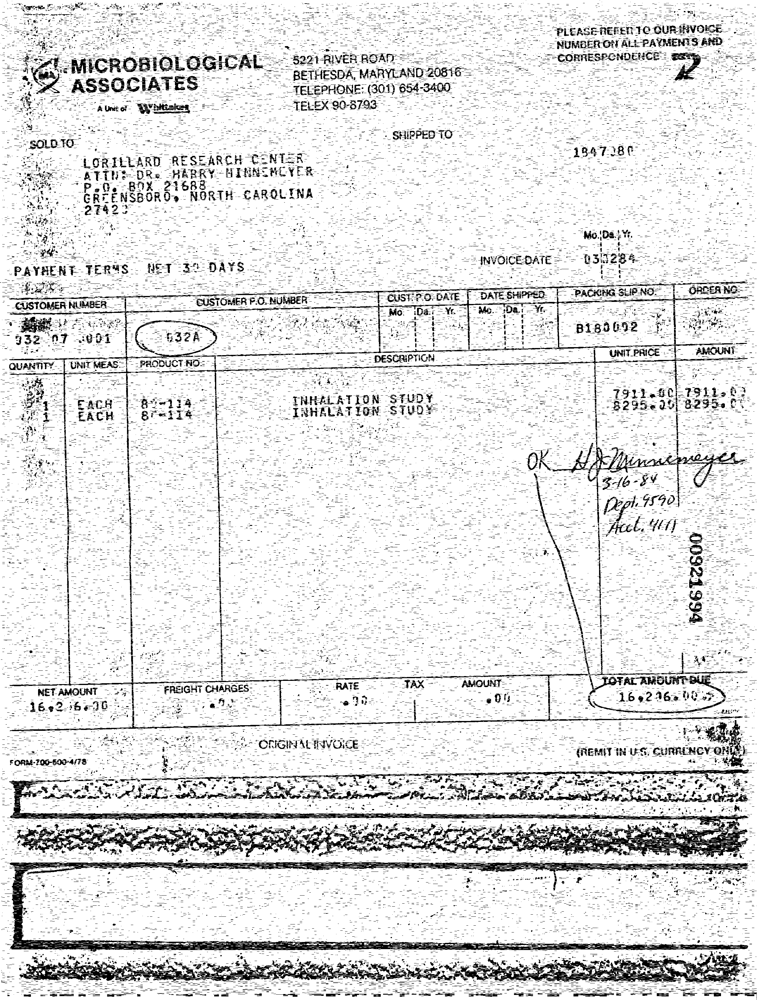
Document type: Invoice